Question: What type of tax is indicated in the document, personal property or real estate?
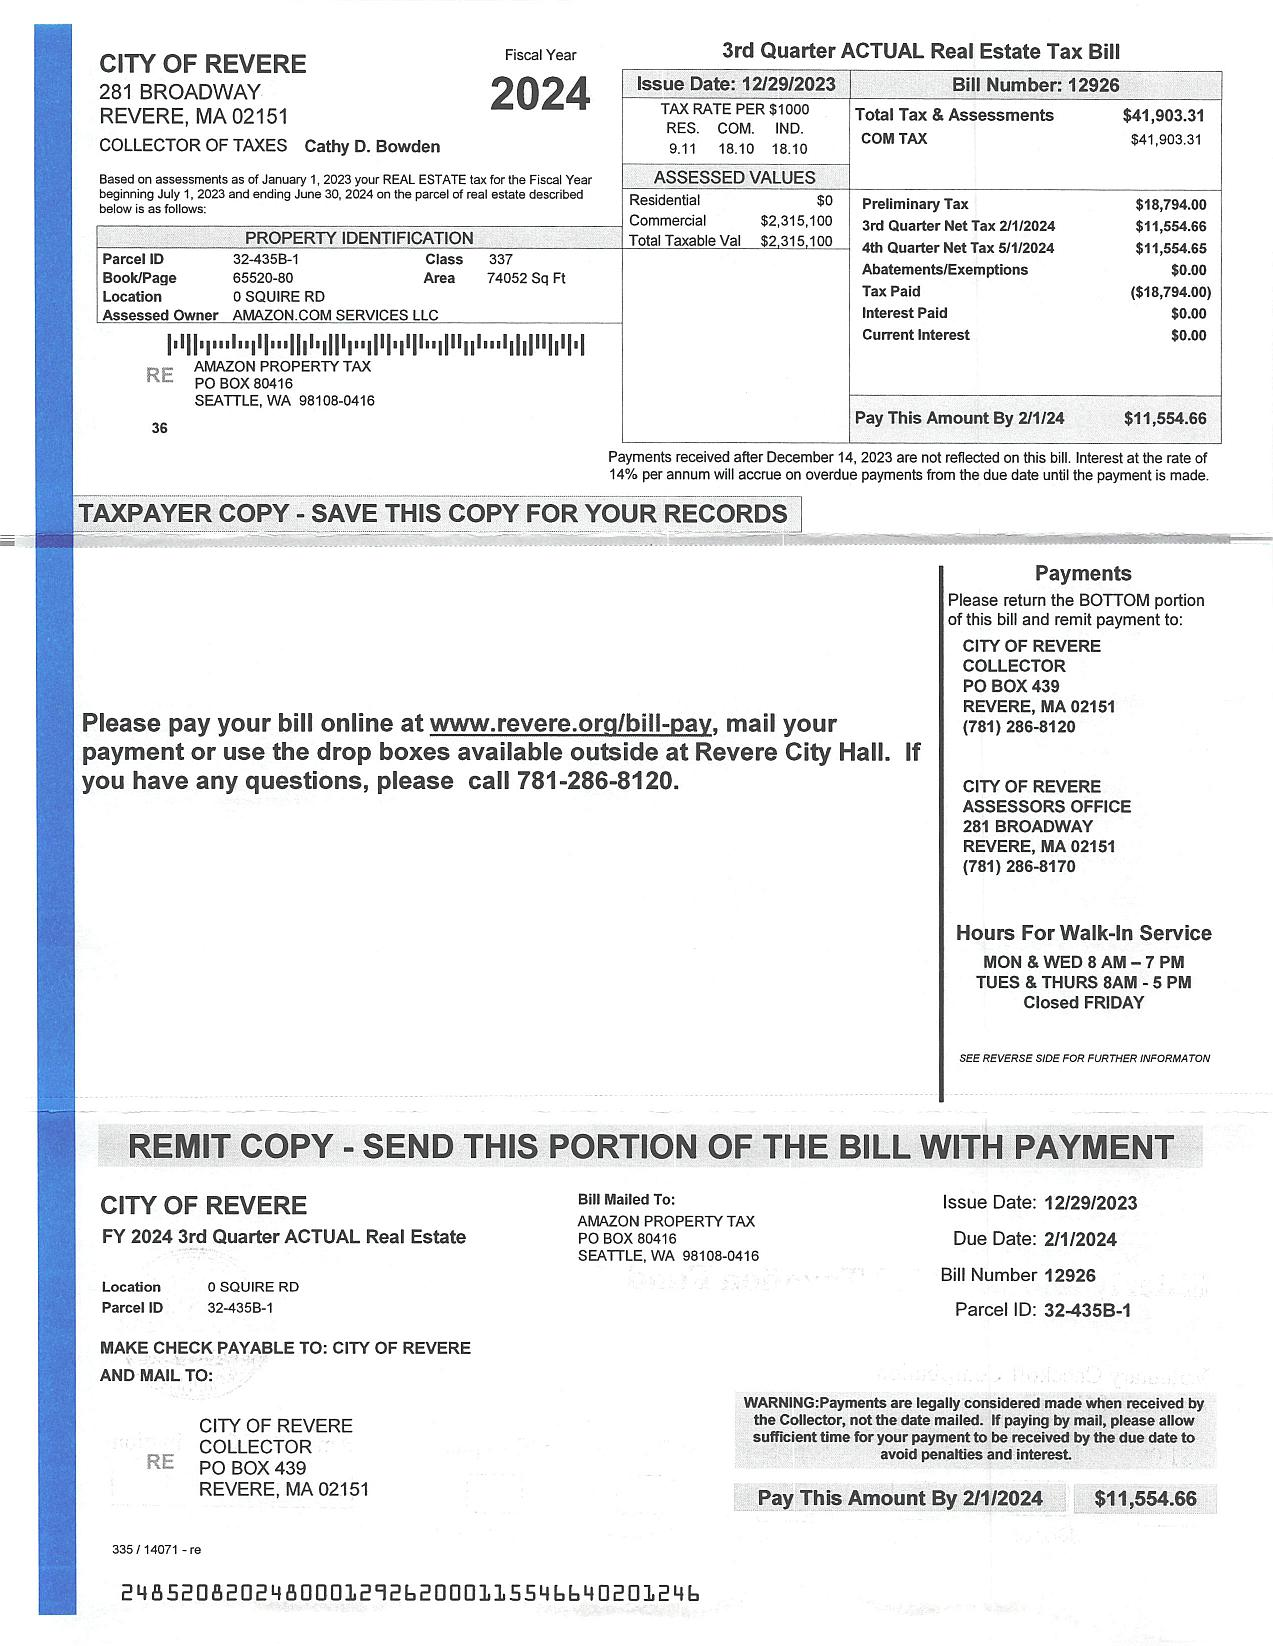
Answer: "Real Estate Tax"